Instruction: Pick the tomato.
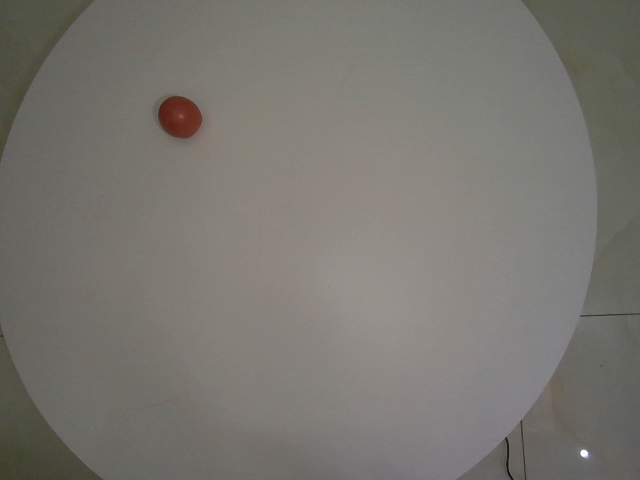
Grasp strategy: vertical